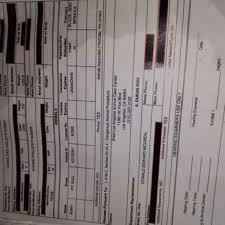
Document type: Invoice